Question: What is the suspected problem?
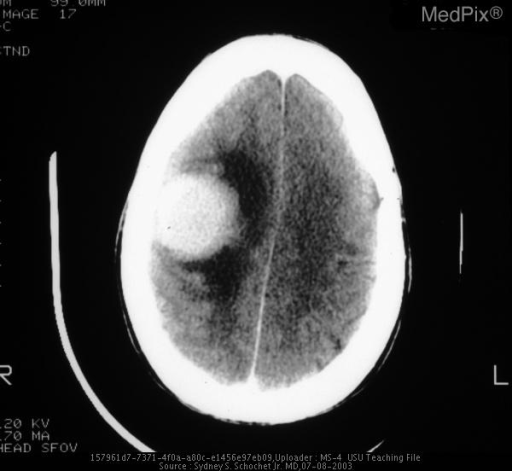
Answer: The findings suggest Round enhancing mass with intraaxial vasogenic edema. CT showing dural based lesion with associated intraaxial vasogenic edema.. The patient might have a history of This 59 year old woman complained of mild left arm and leg weakness poor concentration and difficulty findings words. On the day of admission, she had "blacked out" for 6 to 8 minutes..